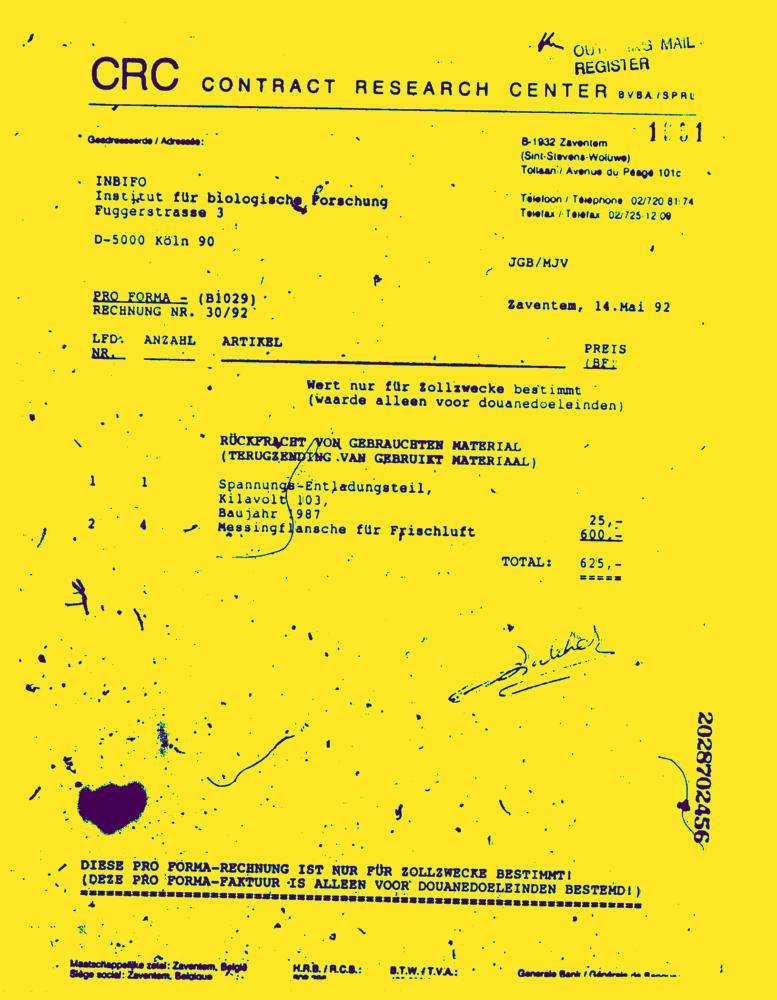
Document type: Invoice-Doc